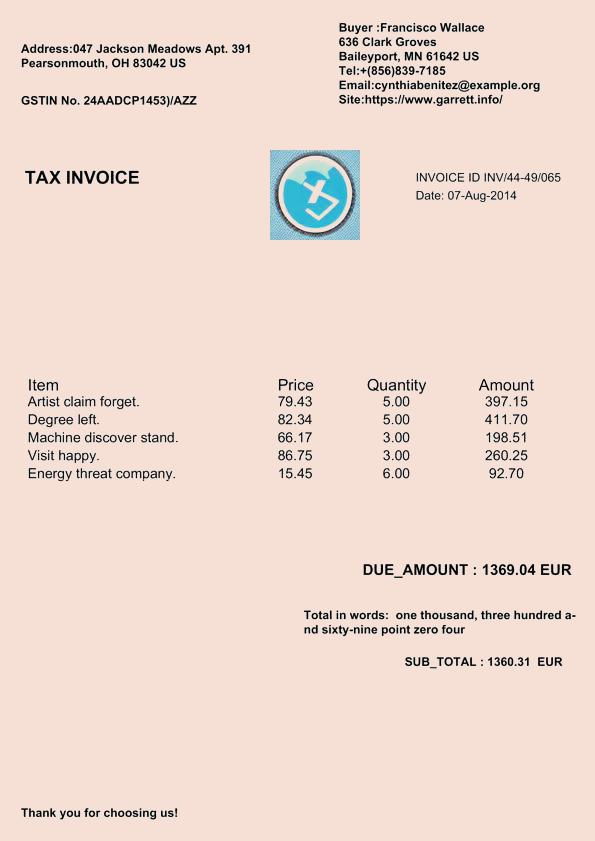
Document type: Invoice